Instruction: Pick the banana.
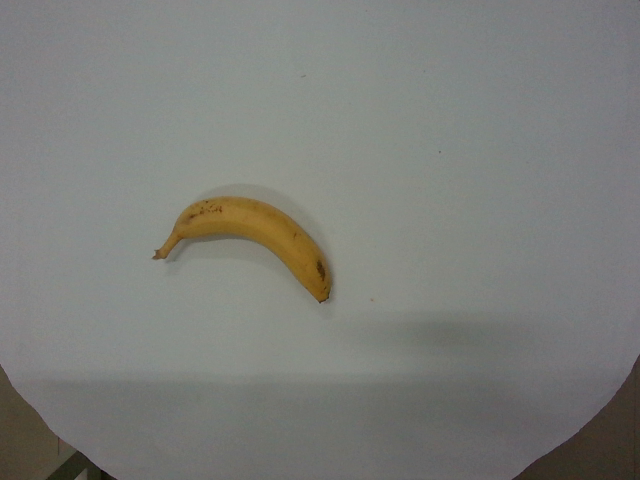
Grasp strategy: vertical